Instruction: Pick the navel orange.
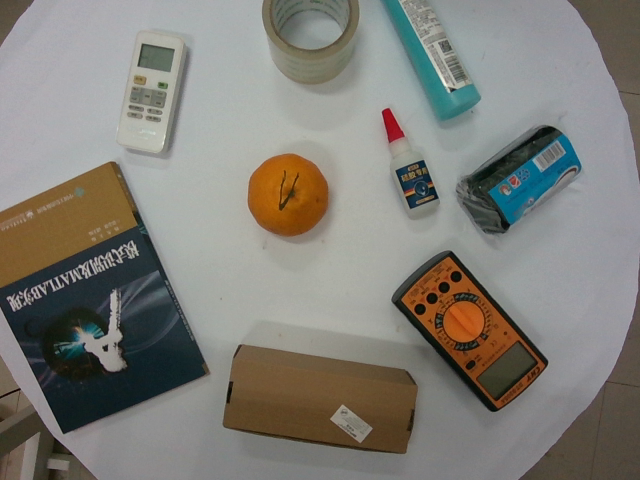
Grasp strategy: vertical